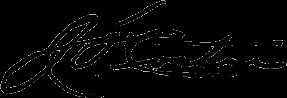
Signature of: jesse carter